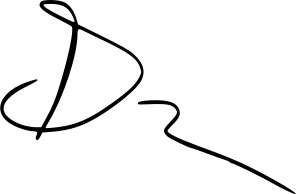
Signature of: daniel craig